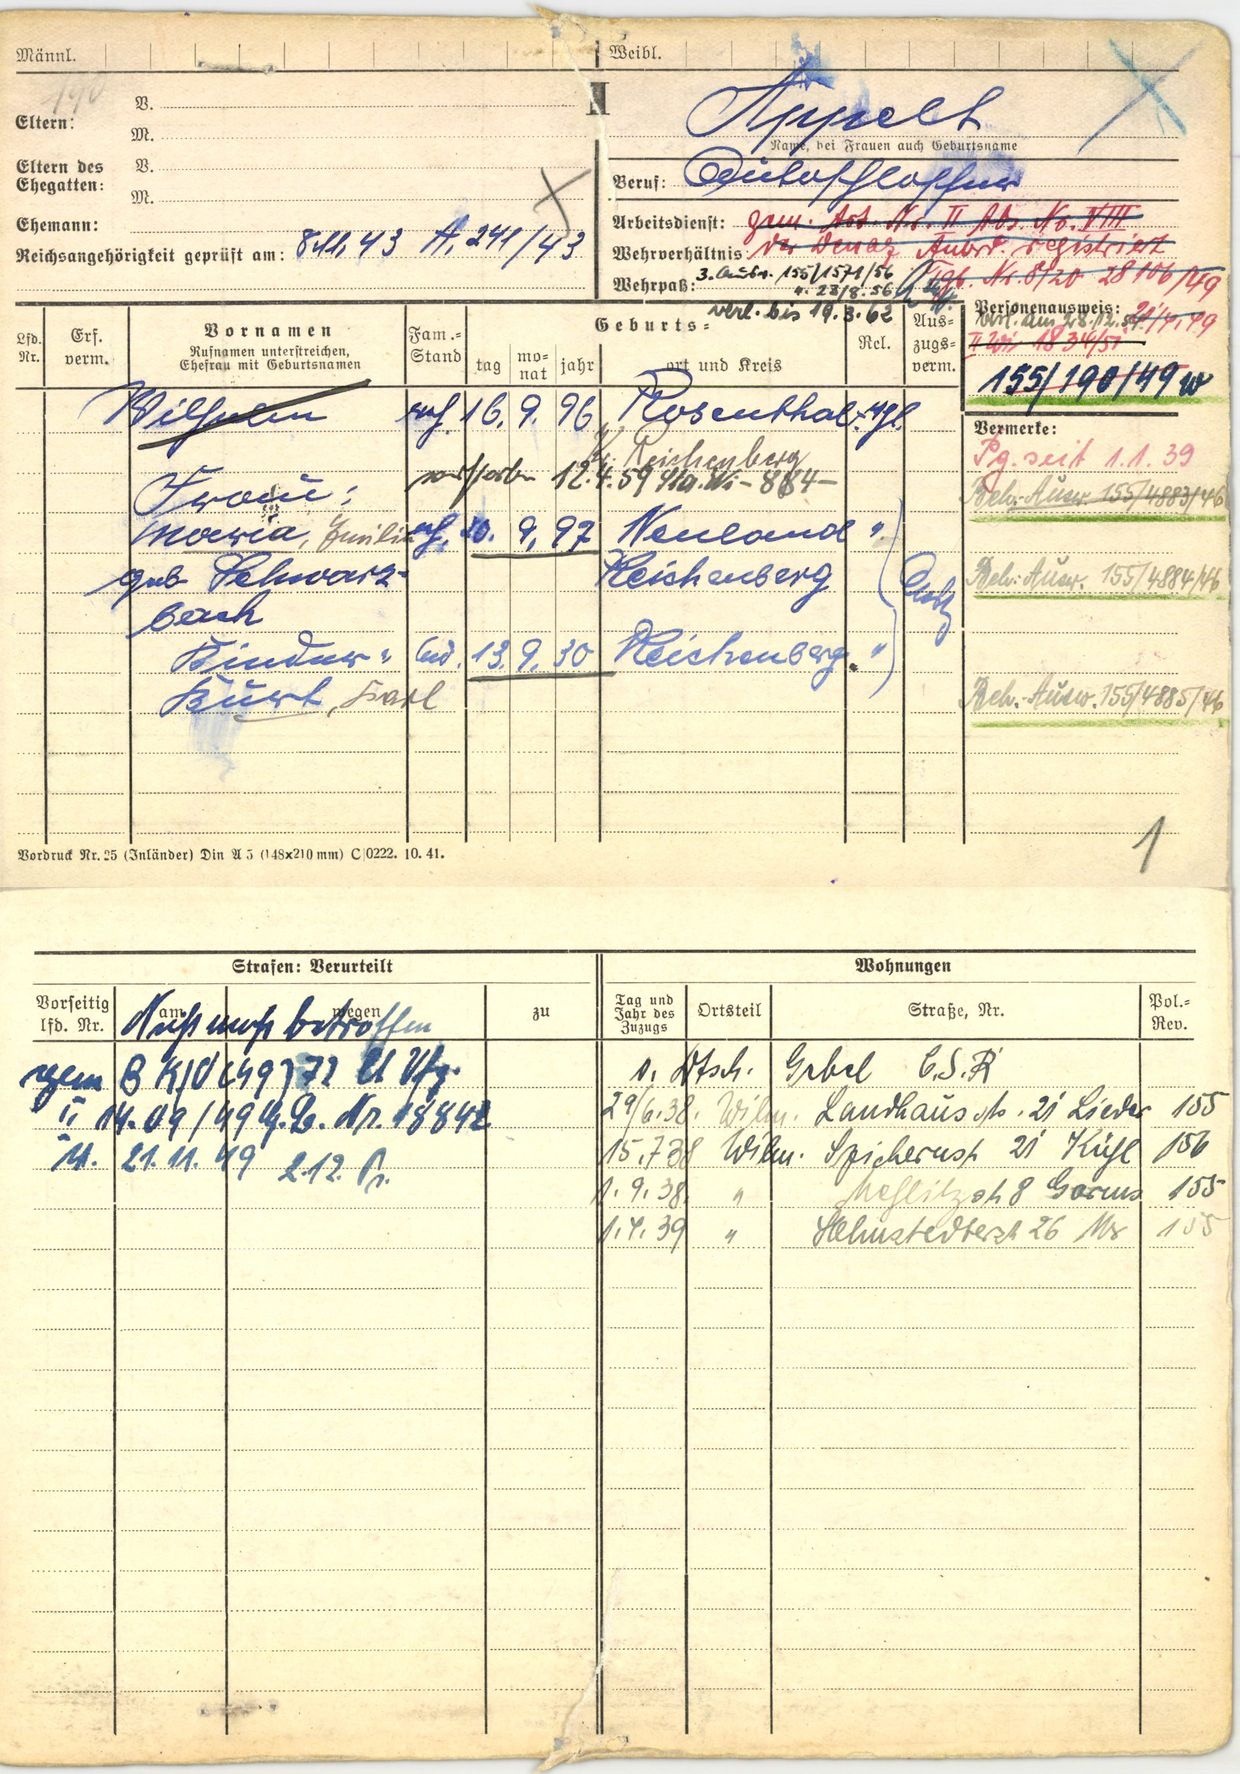
Appelt